Question: What might the diagnosis be?
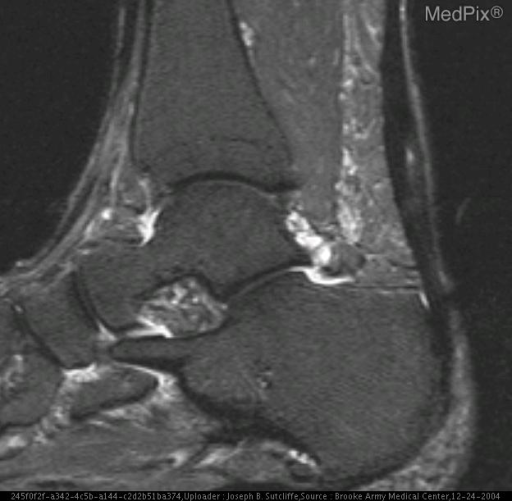
Answer: The possible diagnosis includes Partial Achilles rupture
Complete Achilles rupture.